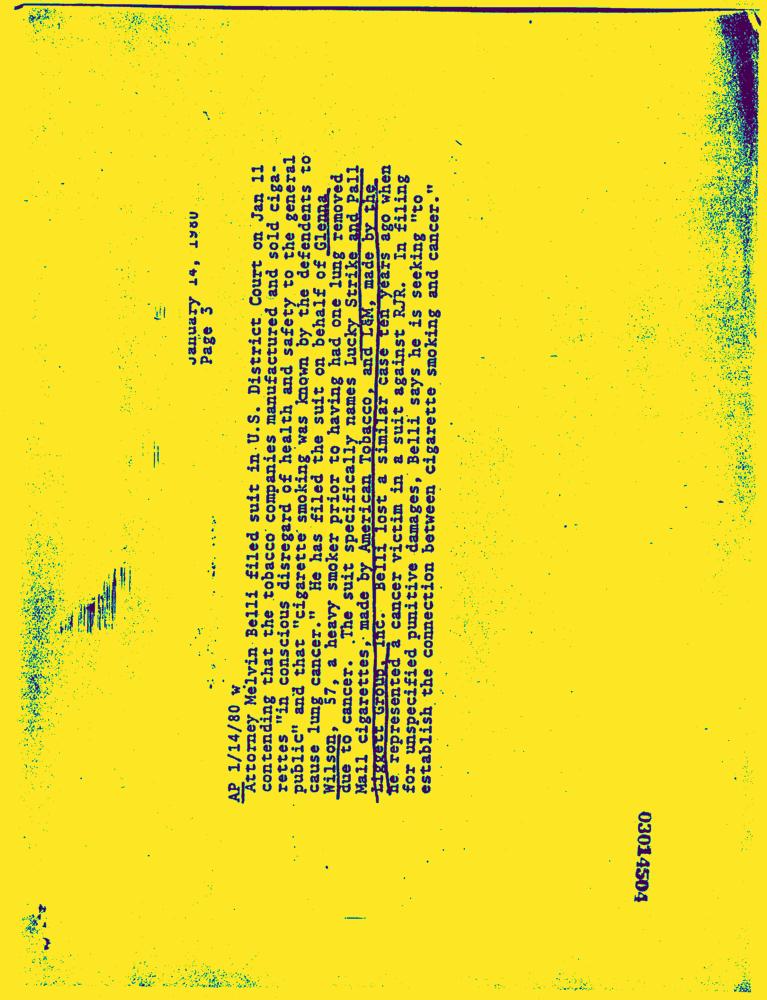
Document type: News-Article